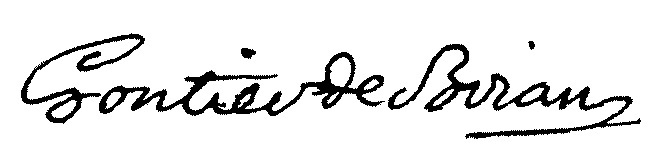
Signature of: guillaume gontier de biran